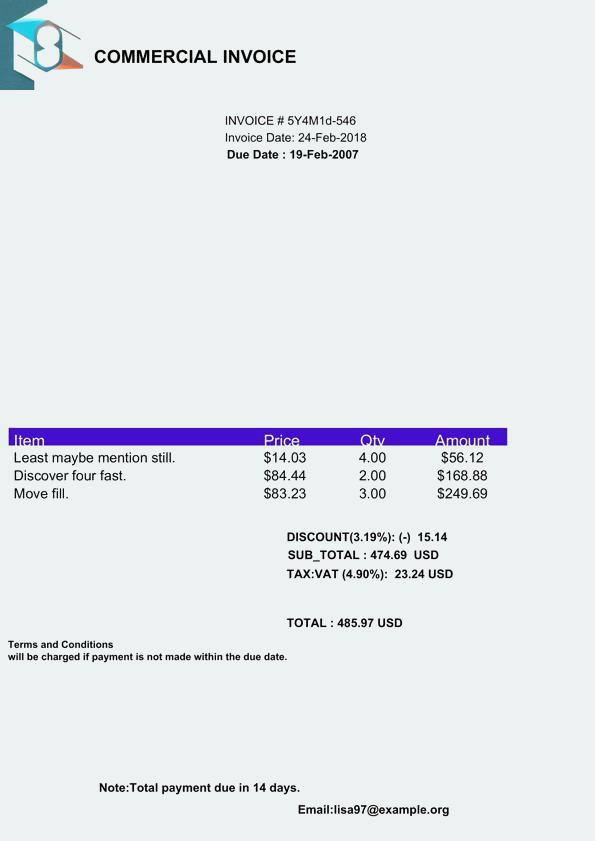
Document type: Invoice